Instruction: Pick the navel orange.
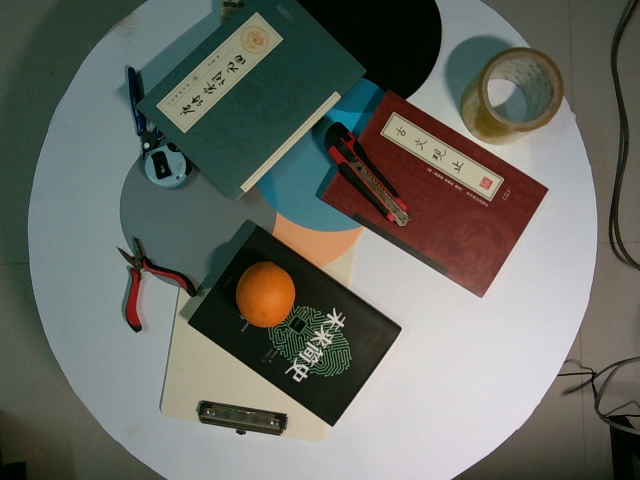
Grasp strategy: vertical